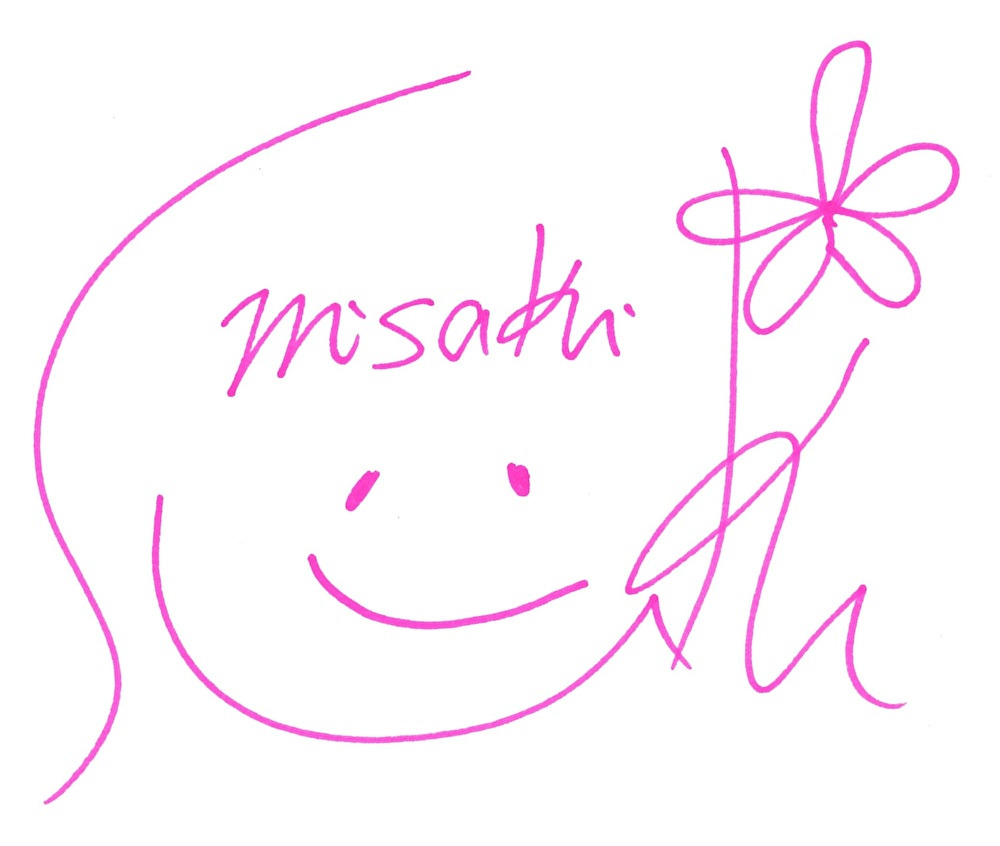
Signature of: sakura misaki